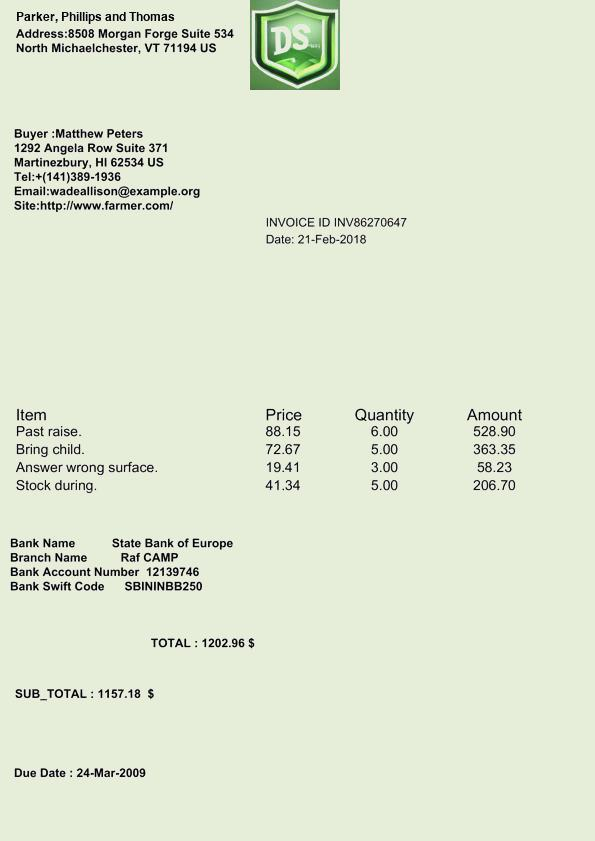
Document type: Invoice